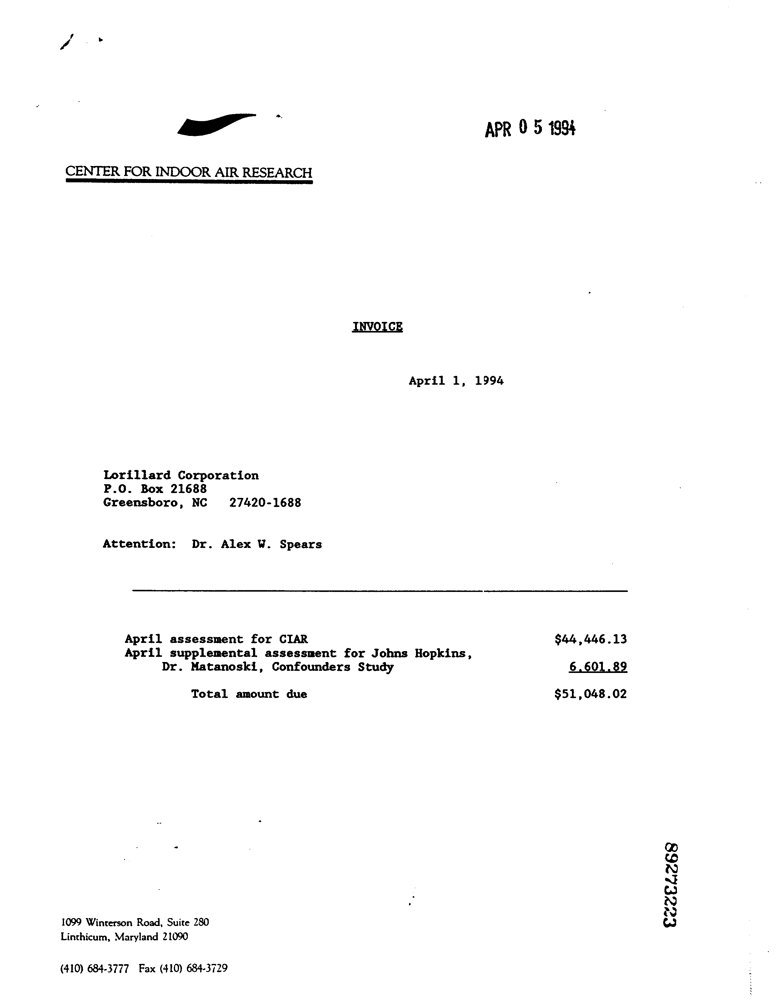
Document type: Invoice